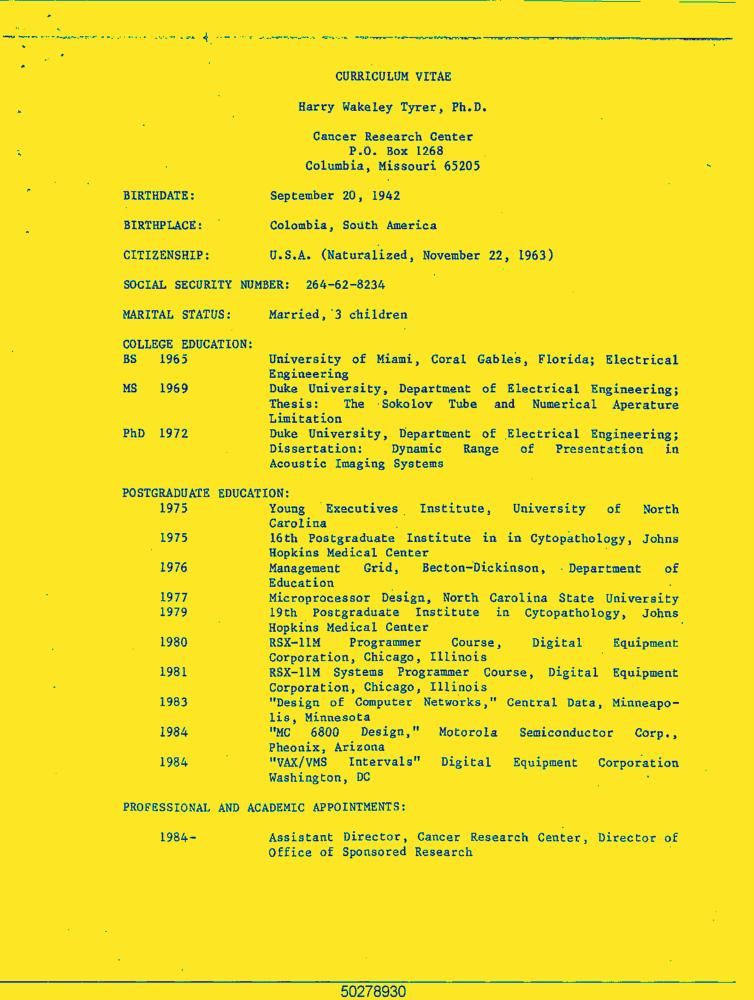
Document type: Resume-Doc